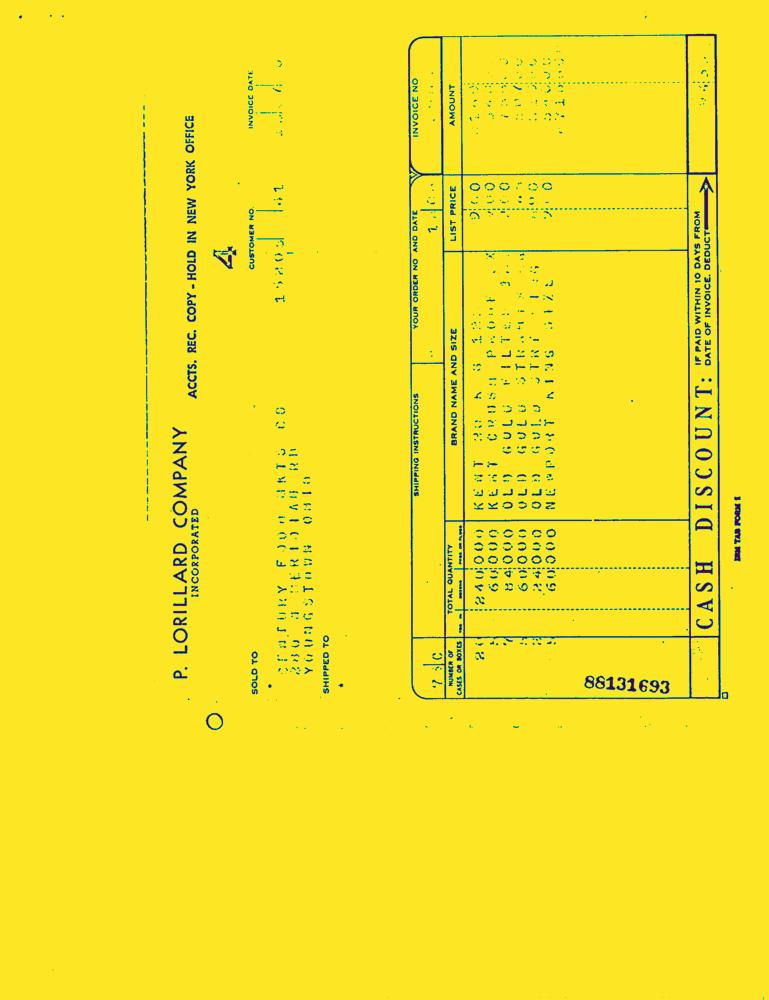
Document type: Invoice-Doc